Extract the amount written in words, the amount in digits, the name of the payee, the date on the cheque, and the bank's name from the image.
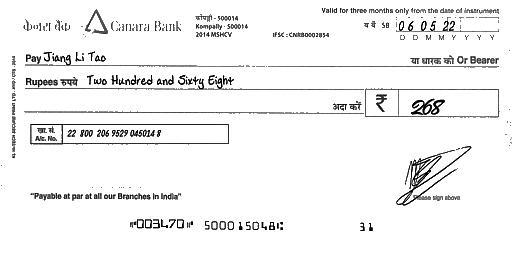
amt_in_words: Two Hundred and Sixty Eight
amt_in_figures: 268
payee_name: Jiang Li Tao
bank_name: Canara Bank
cheque_date: 06/05/22